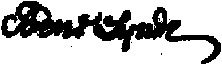
Signature of: benjamin lynde